Question: What appears to be the issue?
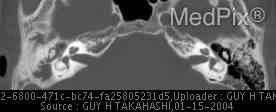
Answer: The findings suggest Soft tissue opacity is present in the right middle ear within the epi- and mesotympanum, extending into the mastoid air cells.  The right TM is perforated.  The ossicles and tegmen are intact.  However, the scutum is blunted.. Soft tissue opacity present within the epi- and mesotympanum extending into the mastoid air cells of the right temporal bone.  The scutum is blunted, however, the ossicles and tegmen are intact.  The right TM is perforated.. The patient might have a history of 14 y/o male with intermittent otorrhea of right ear and right TM perforation..